Question: What is the suspected problem?
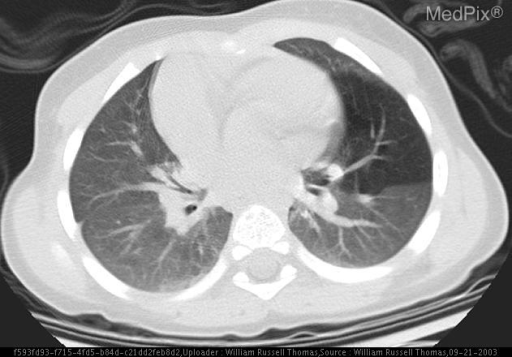
Answer: The findings suggest Hyperlucent lobe(s)- with oligemia
Increased lobar opacity (rare) in newborn due to retained fetal lung fluid
Compression atelectasis of adjacent parenchyma
Contralateral mediastinal shift. Well circumscribed hypodensity within the lingular lobe with vasculature. The patient might have a history of 2wk old male with respiratory distress.